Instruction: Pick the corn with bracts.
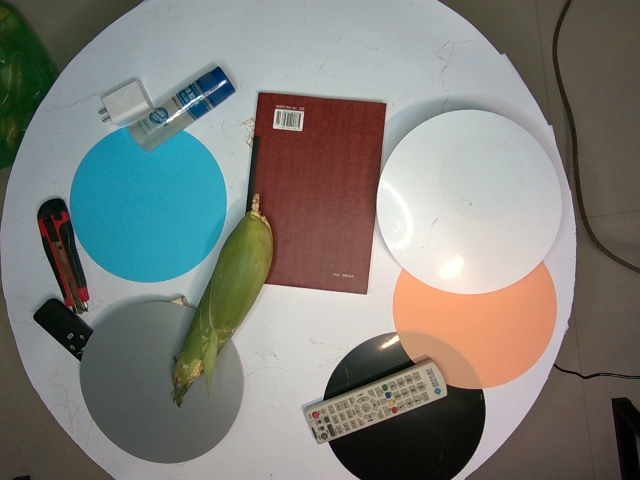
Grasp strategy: vertical